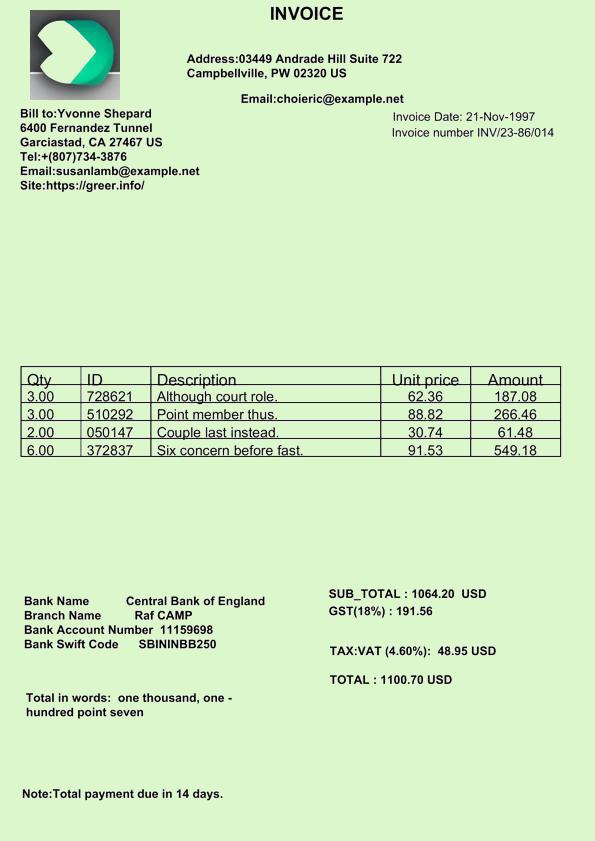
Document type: Invoice